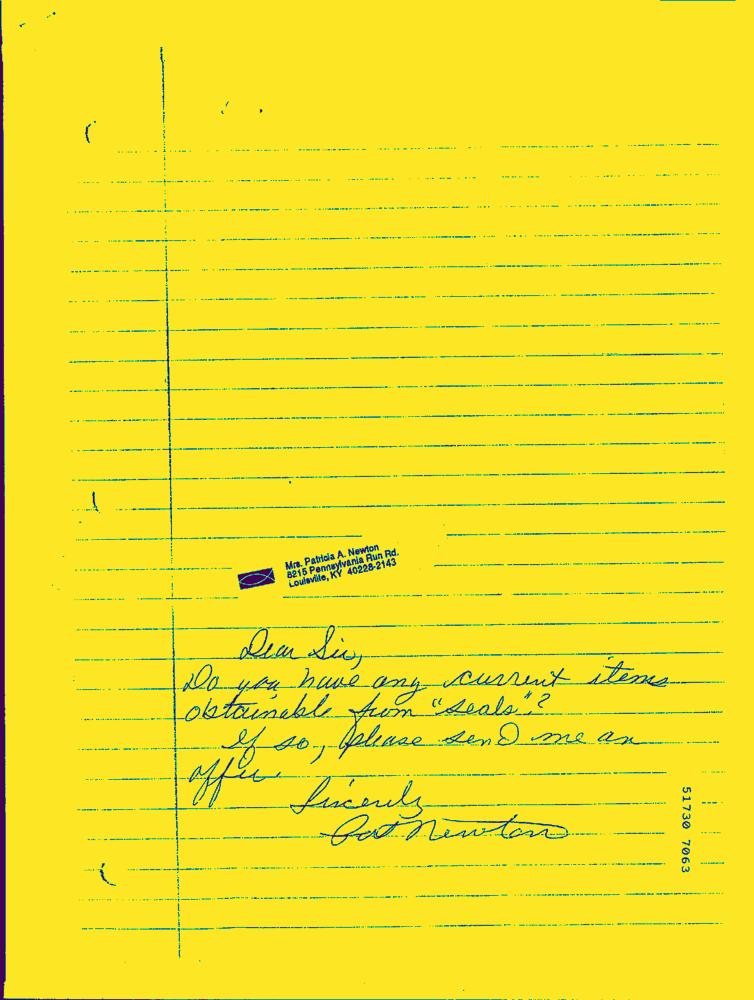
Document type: Hand-Written